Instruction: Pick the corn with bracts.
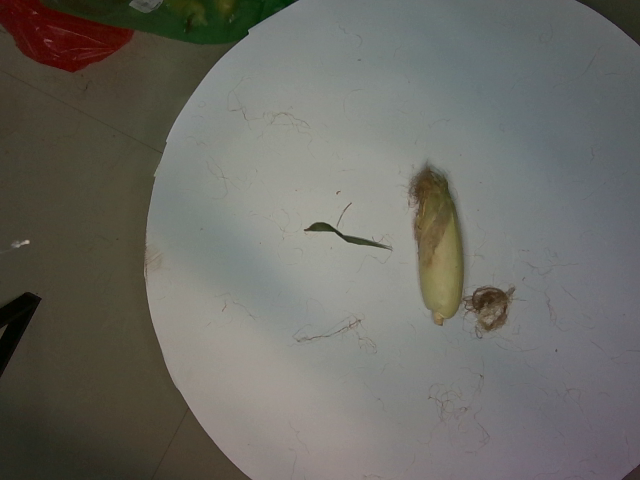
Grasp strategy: vertical